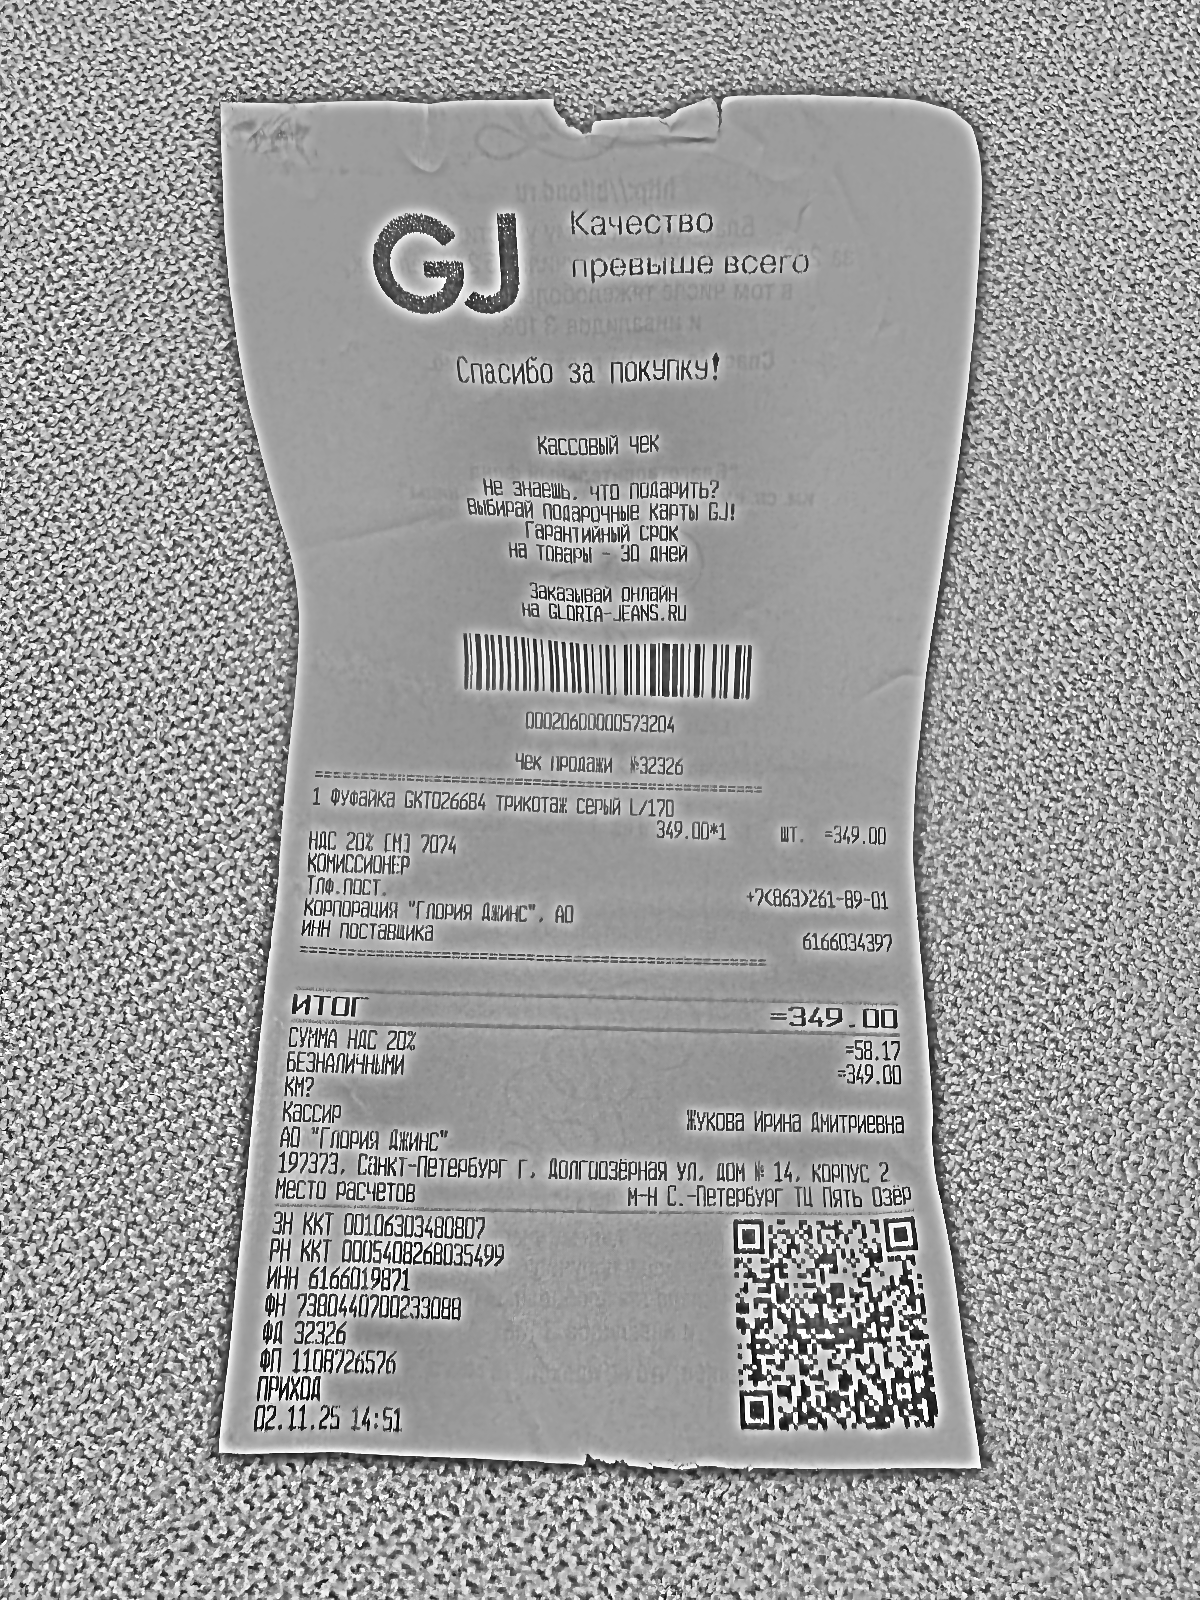
Продавец: АО "Глория Джинс"
ИНН: 6166019871
Дата: 02.11.25
Товары: 1 Фубайка GKT026684 ТРИКОТАЖ СЕРЫЙ L/170
Количество: 1
Цена: 349.00
Сумма: 349.00
Итого: 349.00